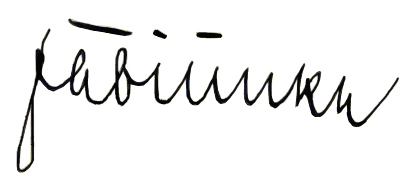
Signature of: karl fabiunke